Question: What do the imaging results show?
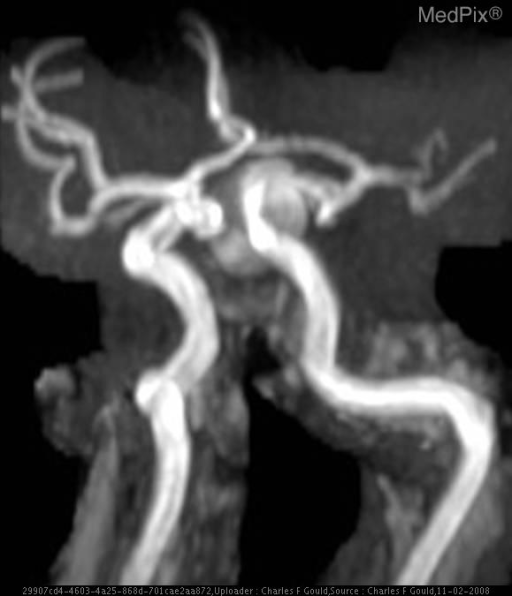
Answer: The imaging shows CT:  There is a berry aneurysm arising from the supraclinoid portion of the left internal carotid artery, measuring 16 mm AP x 13.5 mm CC x12 mm LAT with a 5-mm neck. The aneurysm projects medially and inferiorly from its origin and encroaches on the optic chiasm and pituitary fossa. The pituitary infundibulum may be displaced posteriorly.

MR:  The ventricles are the upper limits of normal in size. There is a mixed but primarily hypointense signal foci in the parasellar region to the left of midline superimposed over the sella.  On T2WI this has a hypointense signal similar to the signal void of the vesicle.  MR (T1W-Gd) shows enhancement.

MRA of the circle of Willis shows a flow void component and a central heterogeneous hyperintense signal component. MRA of the circle of Willis demonstrates once again a flow void component with central heterogeneous hyperintense signal component..